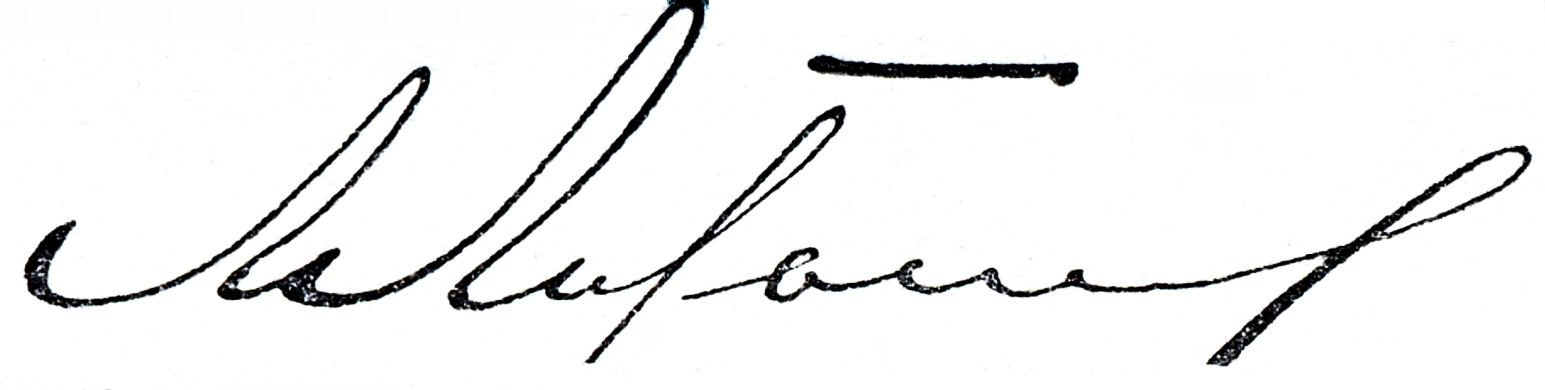
Signature of: luka lytvyn